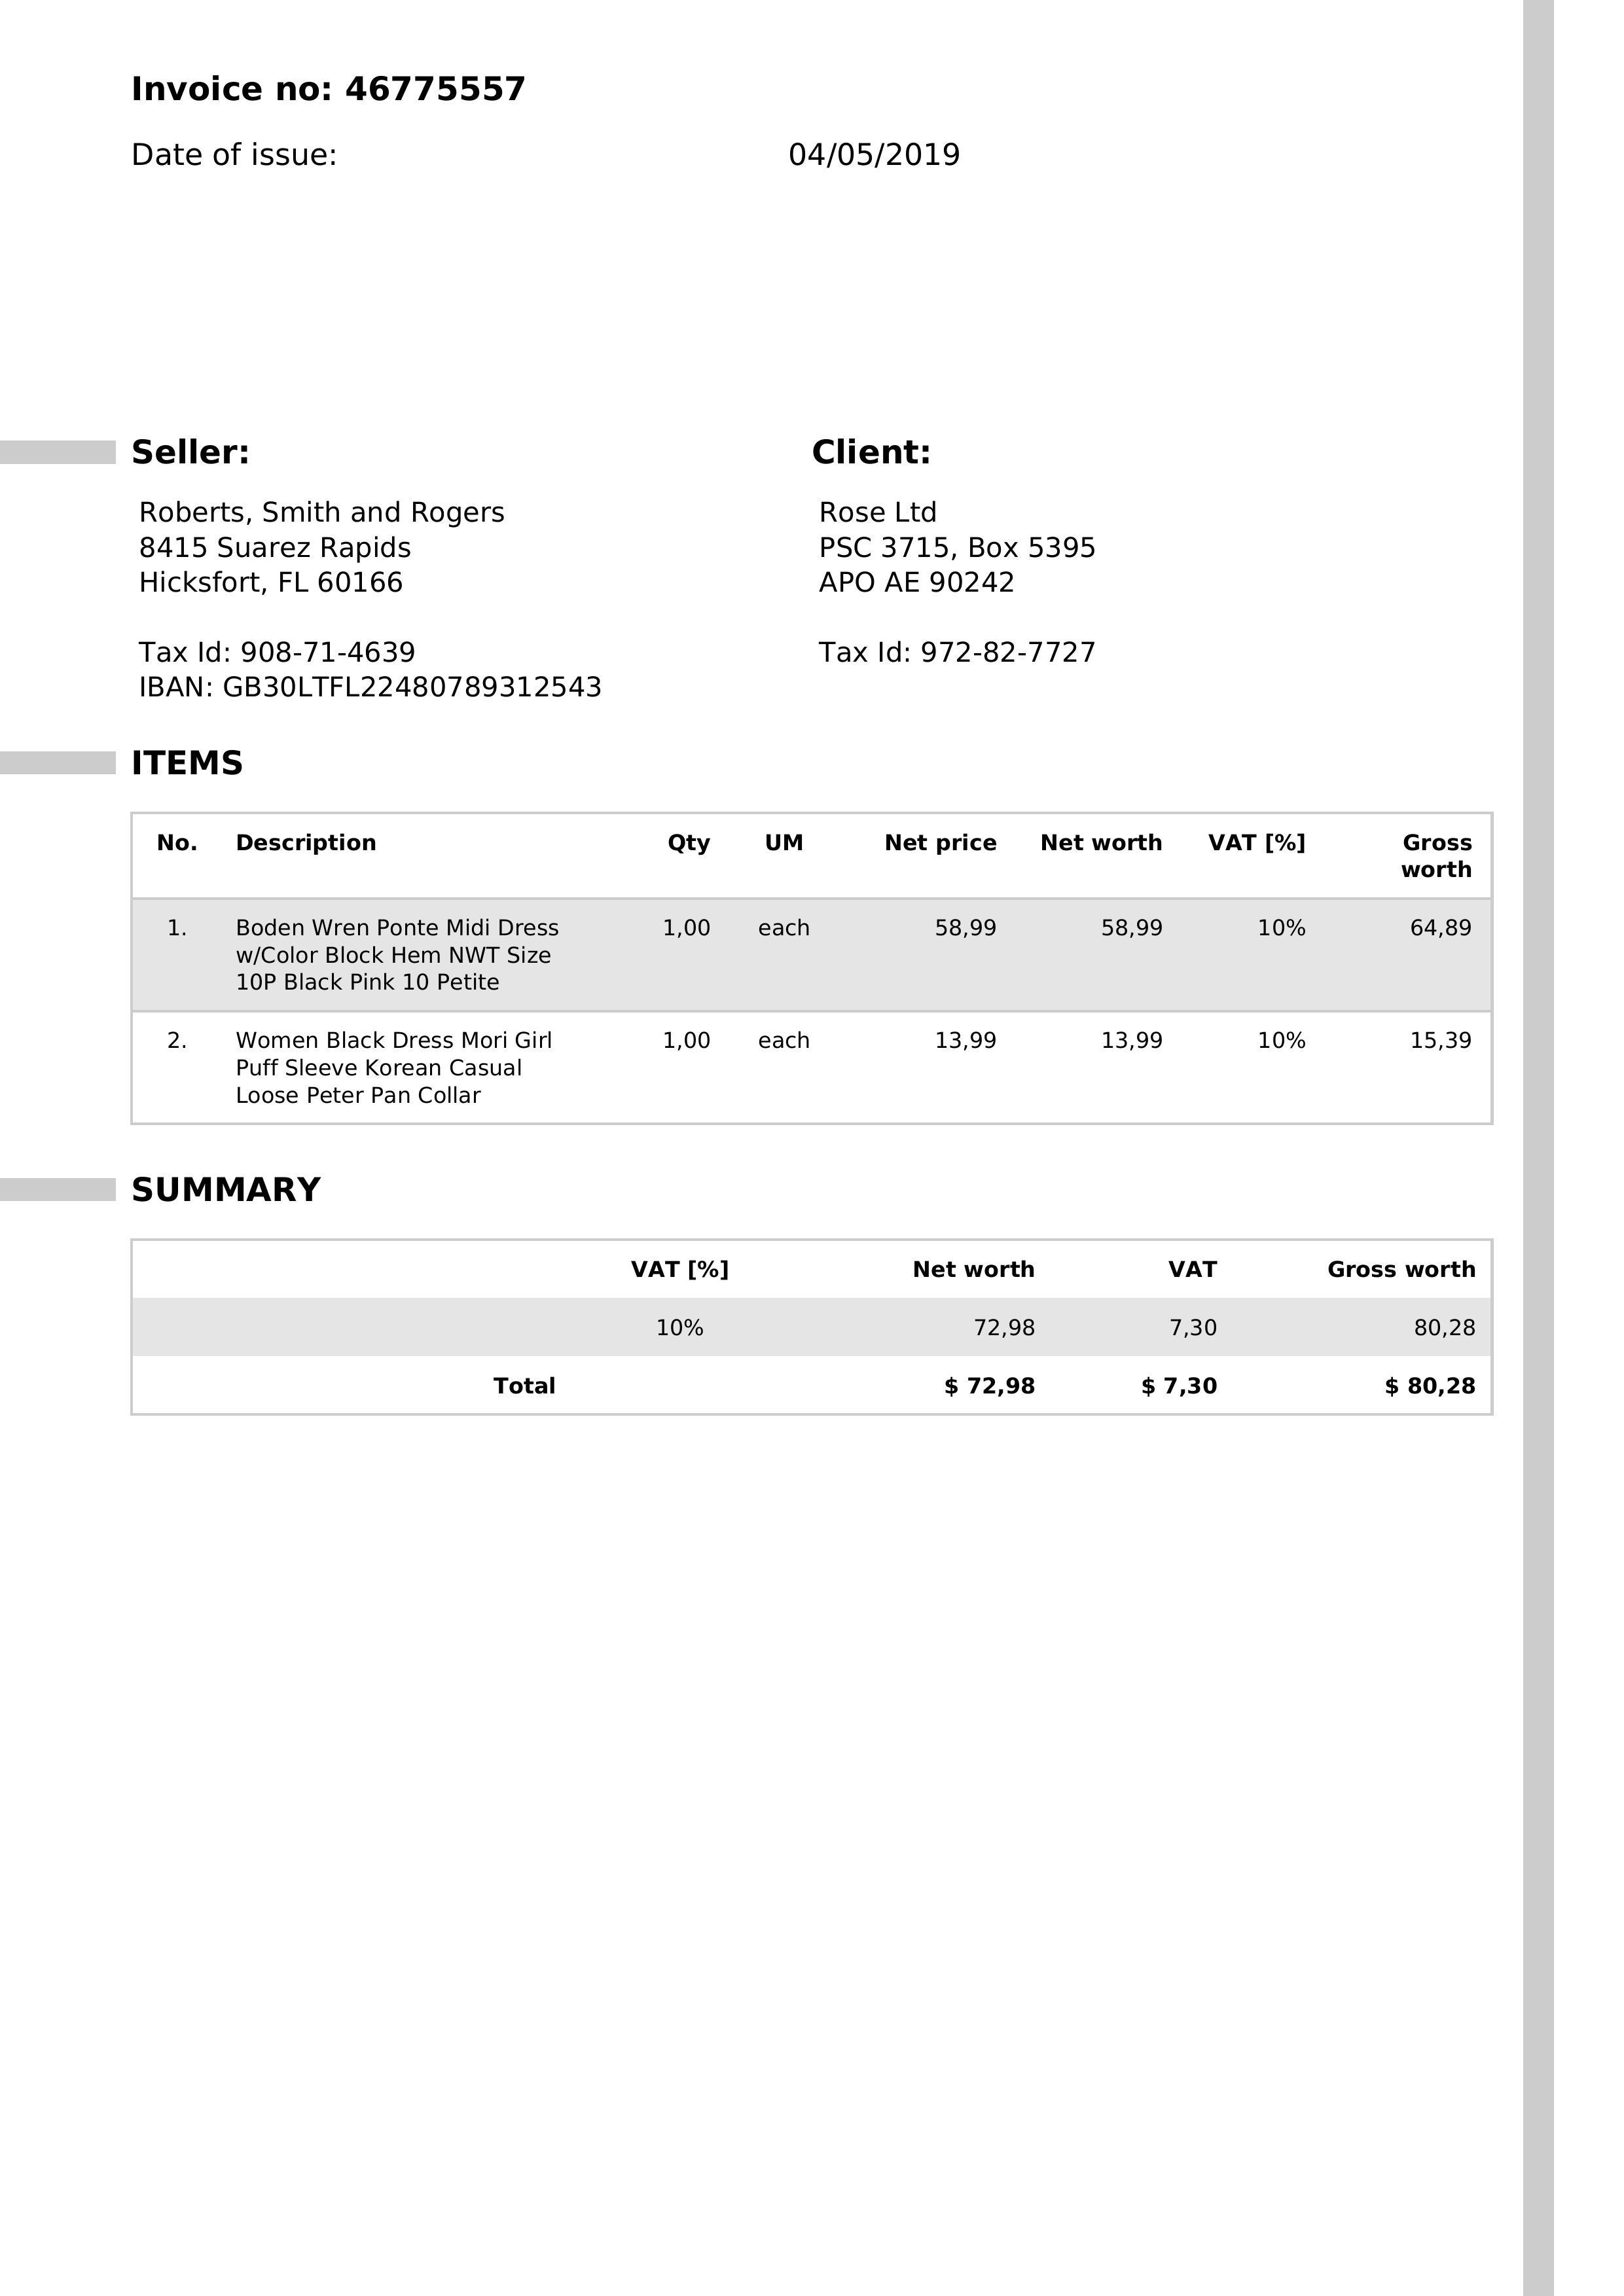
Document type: Invoice